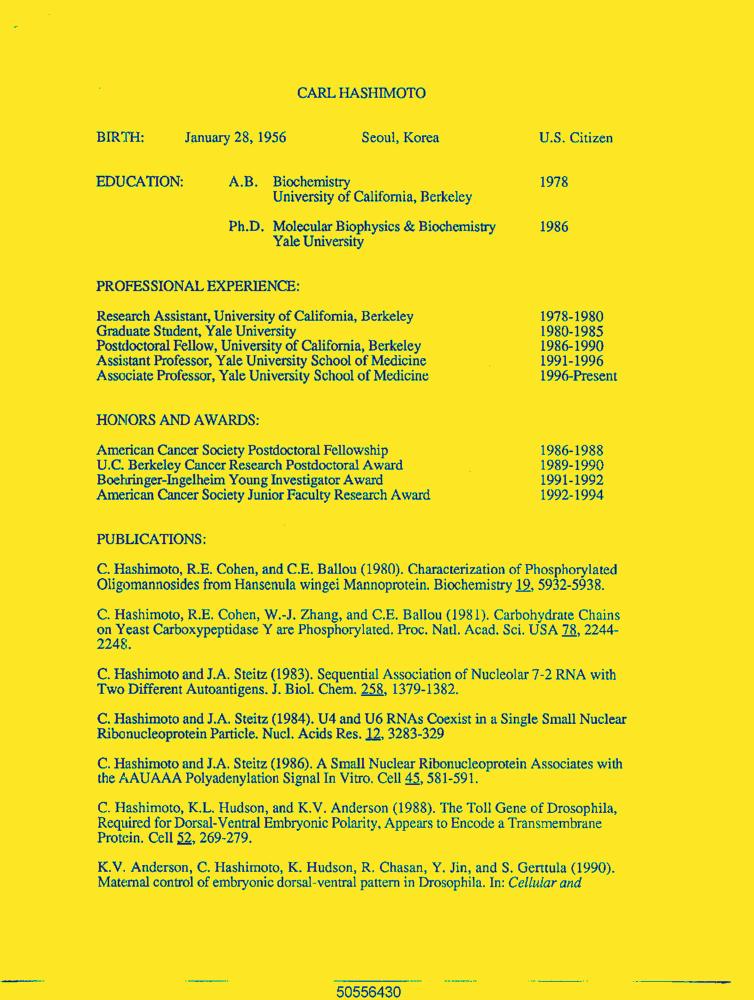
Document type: Resume-Doc